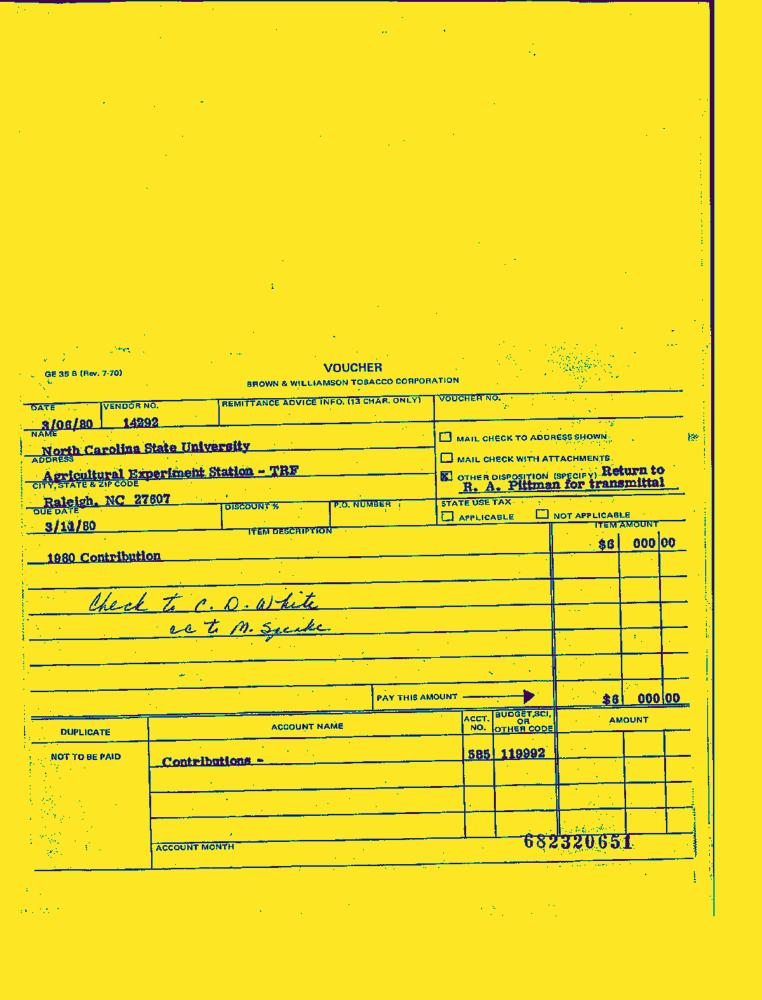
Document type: Invoice-Doc